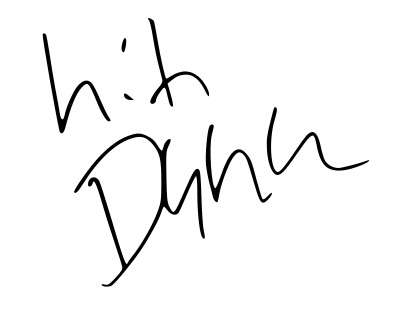
Signature of: lil durk